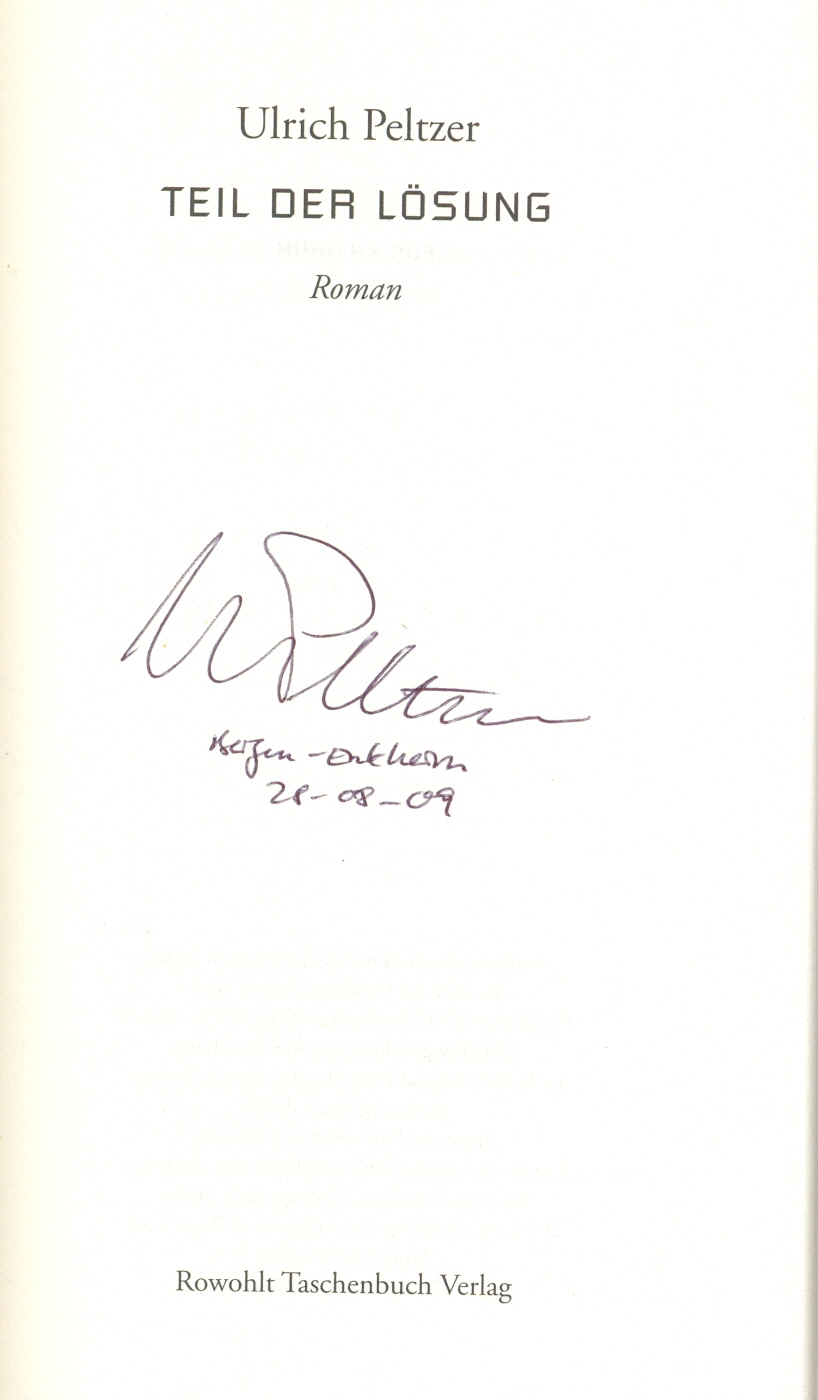
Signature of: ulrich peltzer